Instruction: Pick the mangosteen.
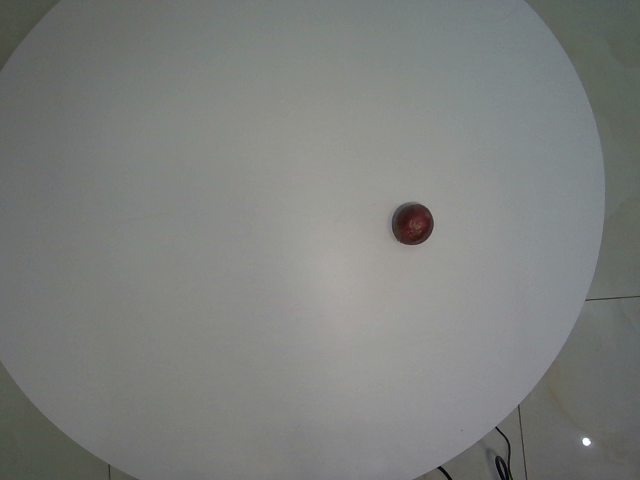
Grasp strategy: vertical